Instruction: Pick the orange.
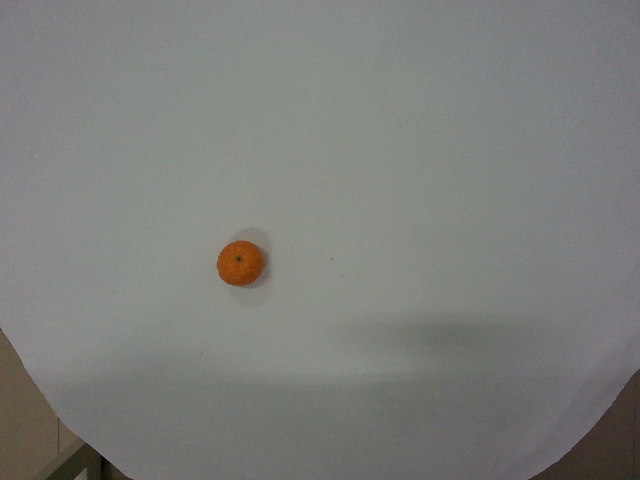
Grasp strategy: vertical